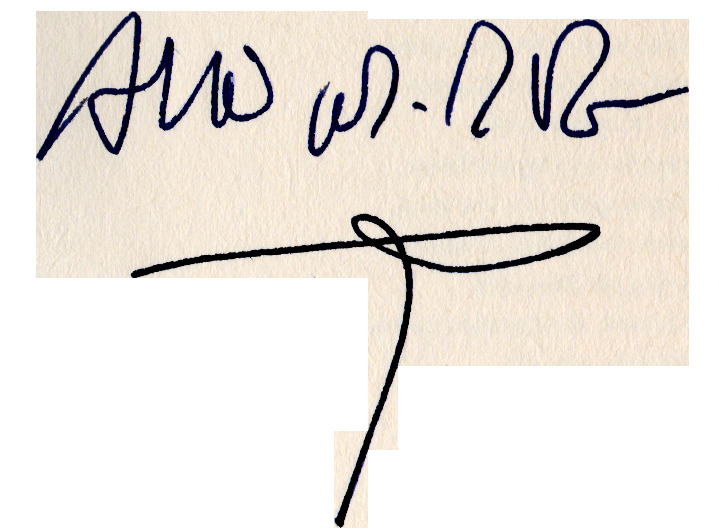
Signature of: arturo pérez reverte